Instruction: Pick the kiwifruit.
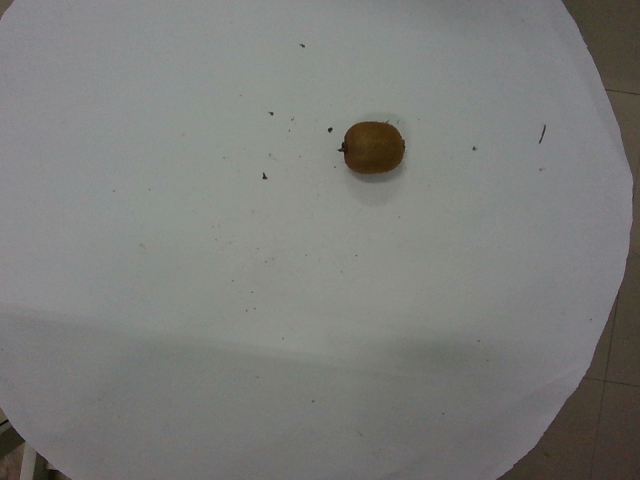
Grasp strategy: vertical